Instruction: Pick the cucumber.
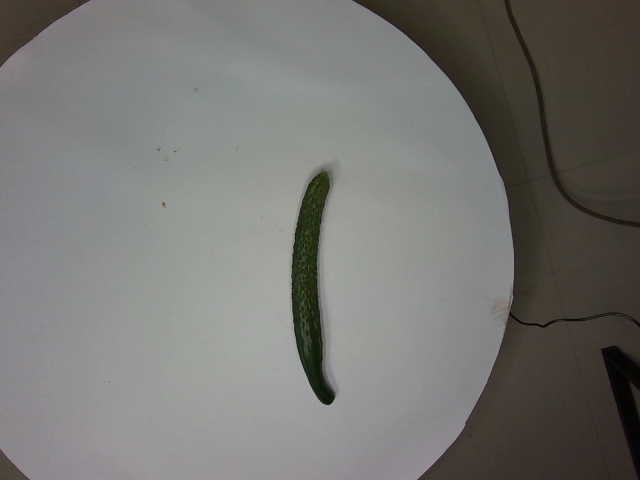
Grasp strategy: vertical